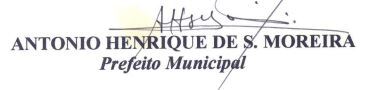
Signature of: antonio henrique